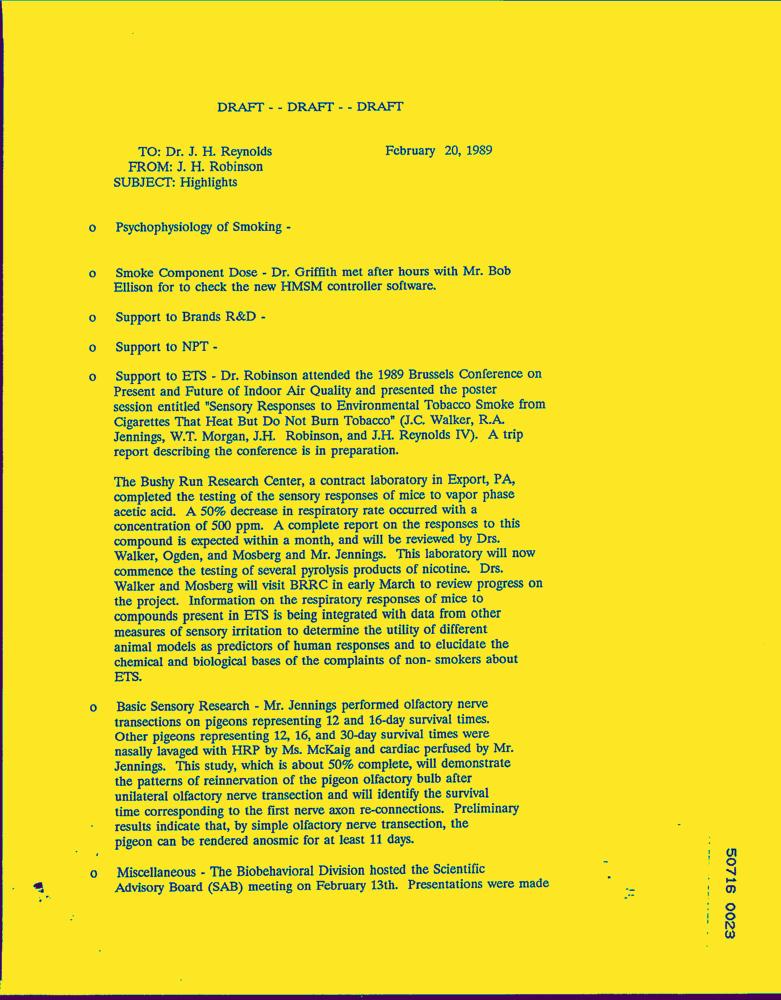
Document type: Letter-Doc